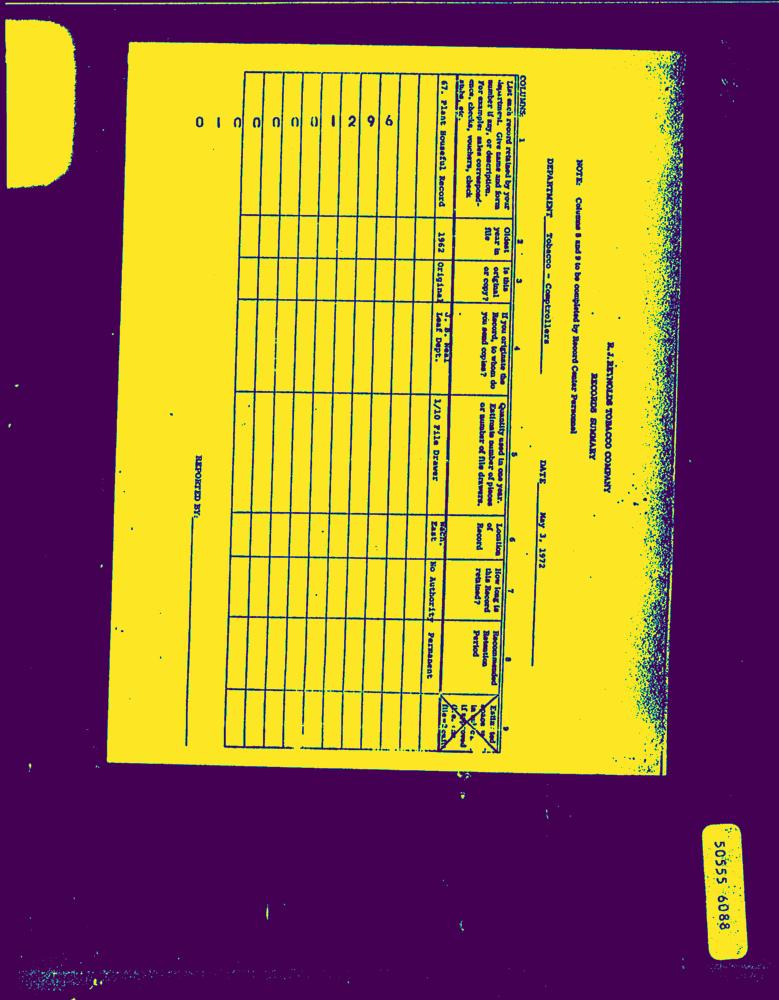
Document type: Letter-Doc